Question: How does the patient history play a role?
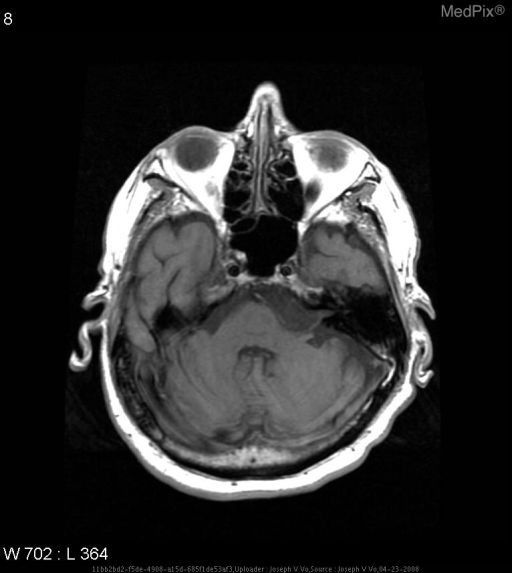
Answer: The patient's history of This 78 year old man came to the hospital for recent seizure like activity.  Past medical history is significant for seizures. is key in understanding the case.